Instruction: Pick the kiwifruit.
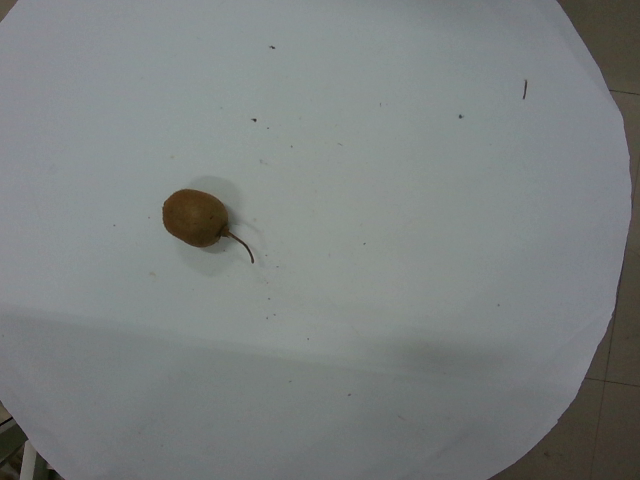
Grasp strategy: vertical